Question: What might the diagnosis be?
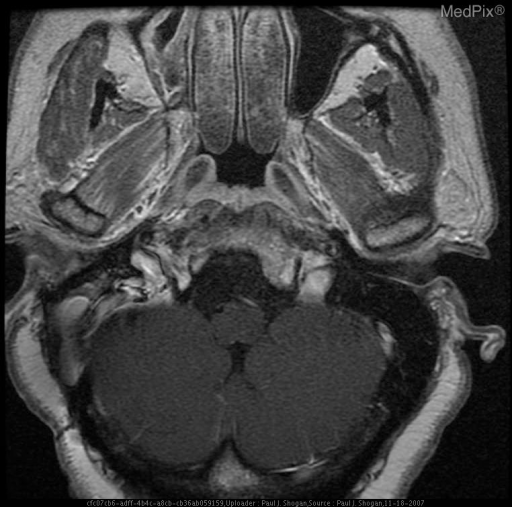
Answer: The possible diagnosis includes Epidermoid Tumor
Arachnoid Cyst.